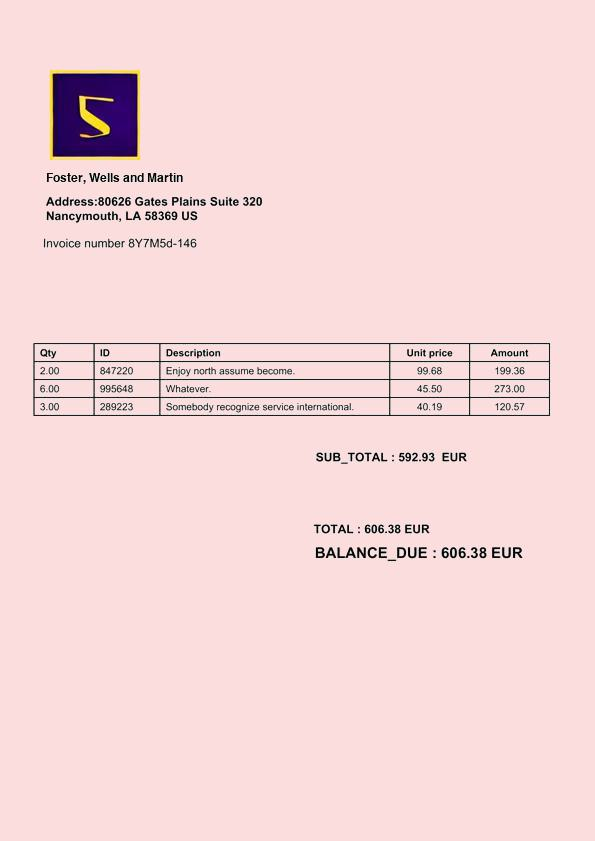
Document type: Invoice